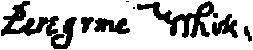
Signature of: peregrine white